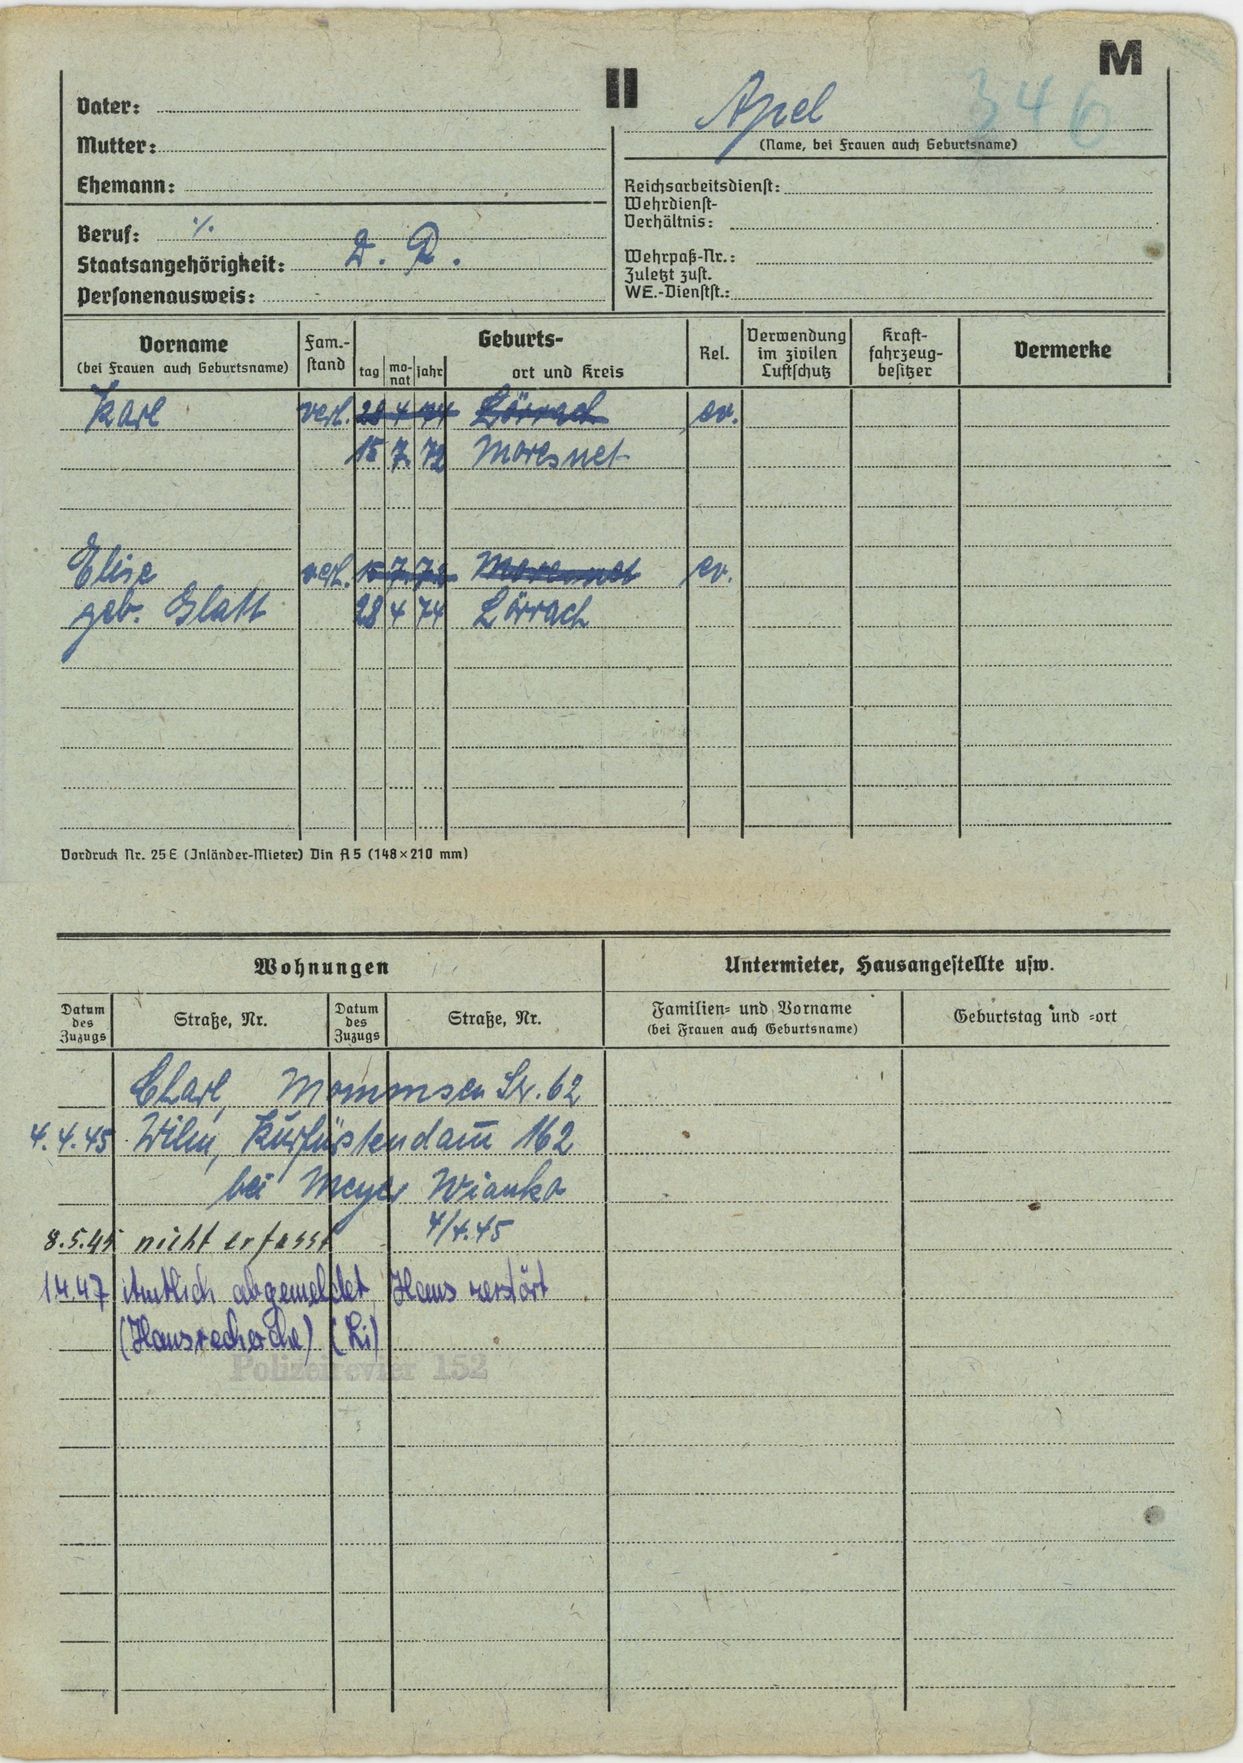
Apel